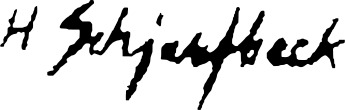
Signature of: helene schjerfbeck